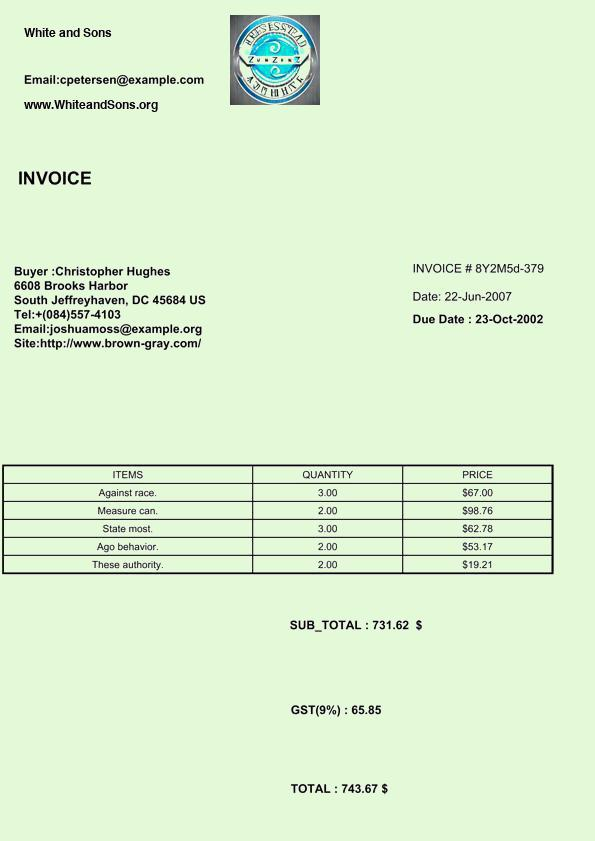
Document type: Invoice